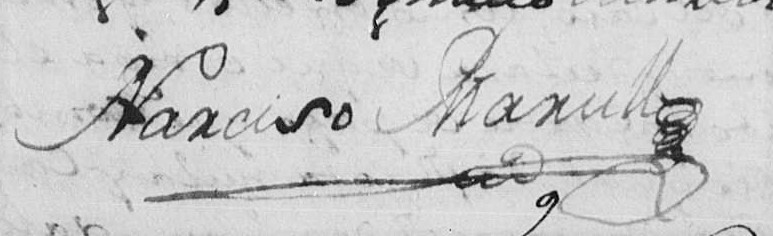
Signature of: narciso marull